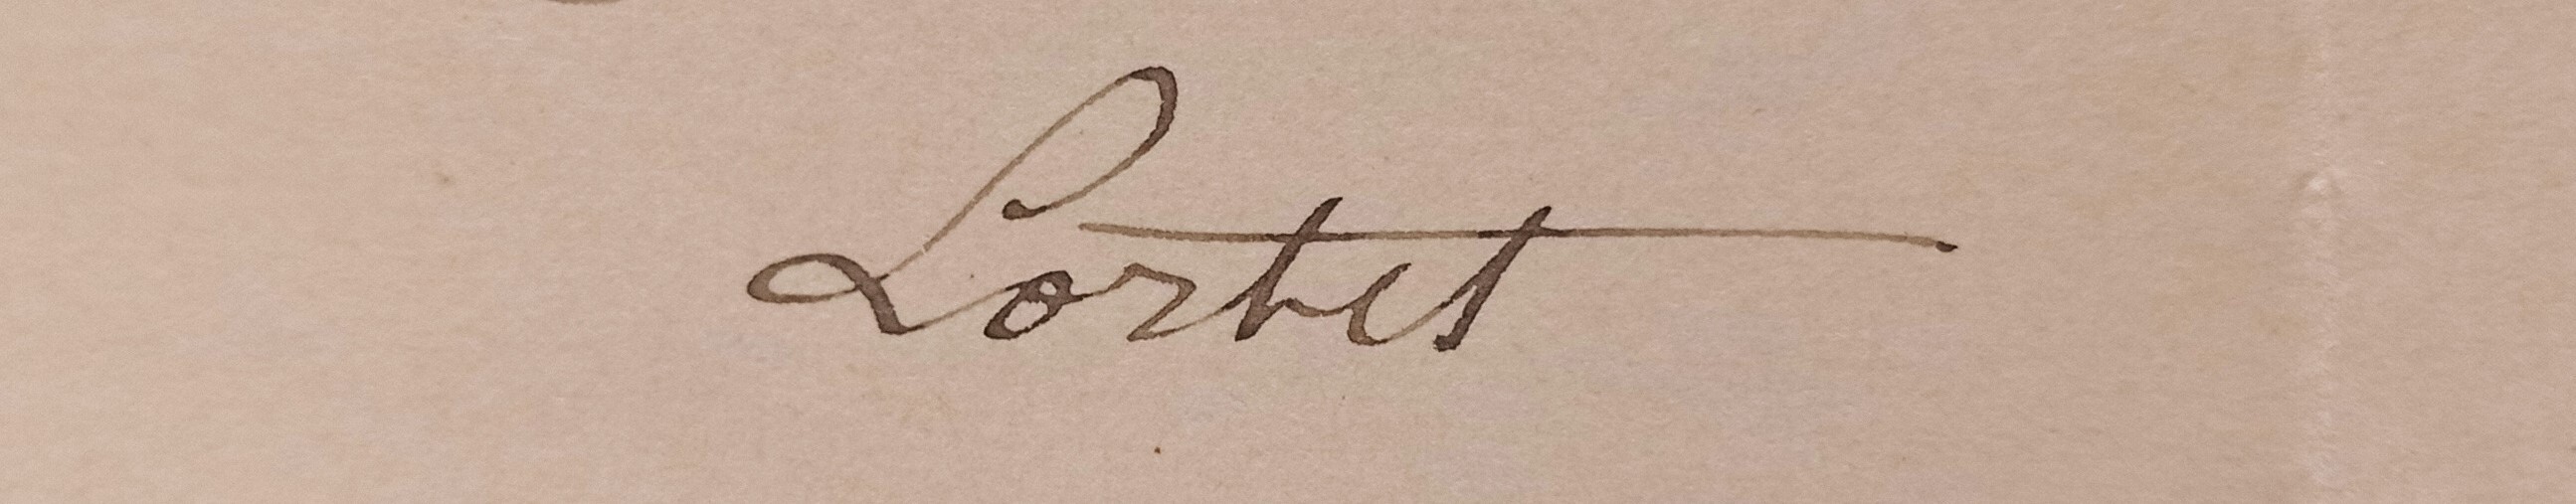
Signature of: louis charles émile lortet